Question: What is the property identification or parcel number listed?
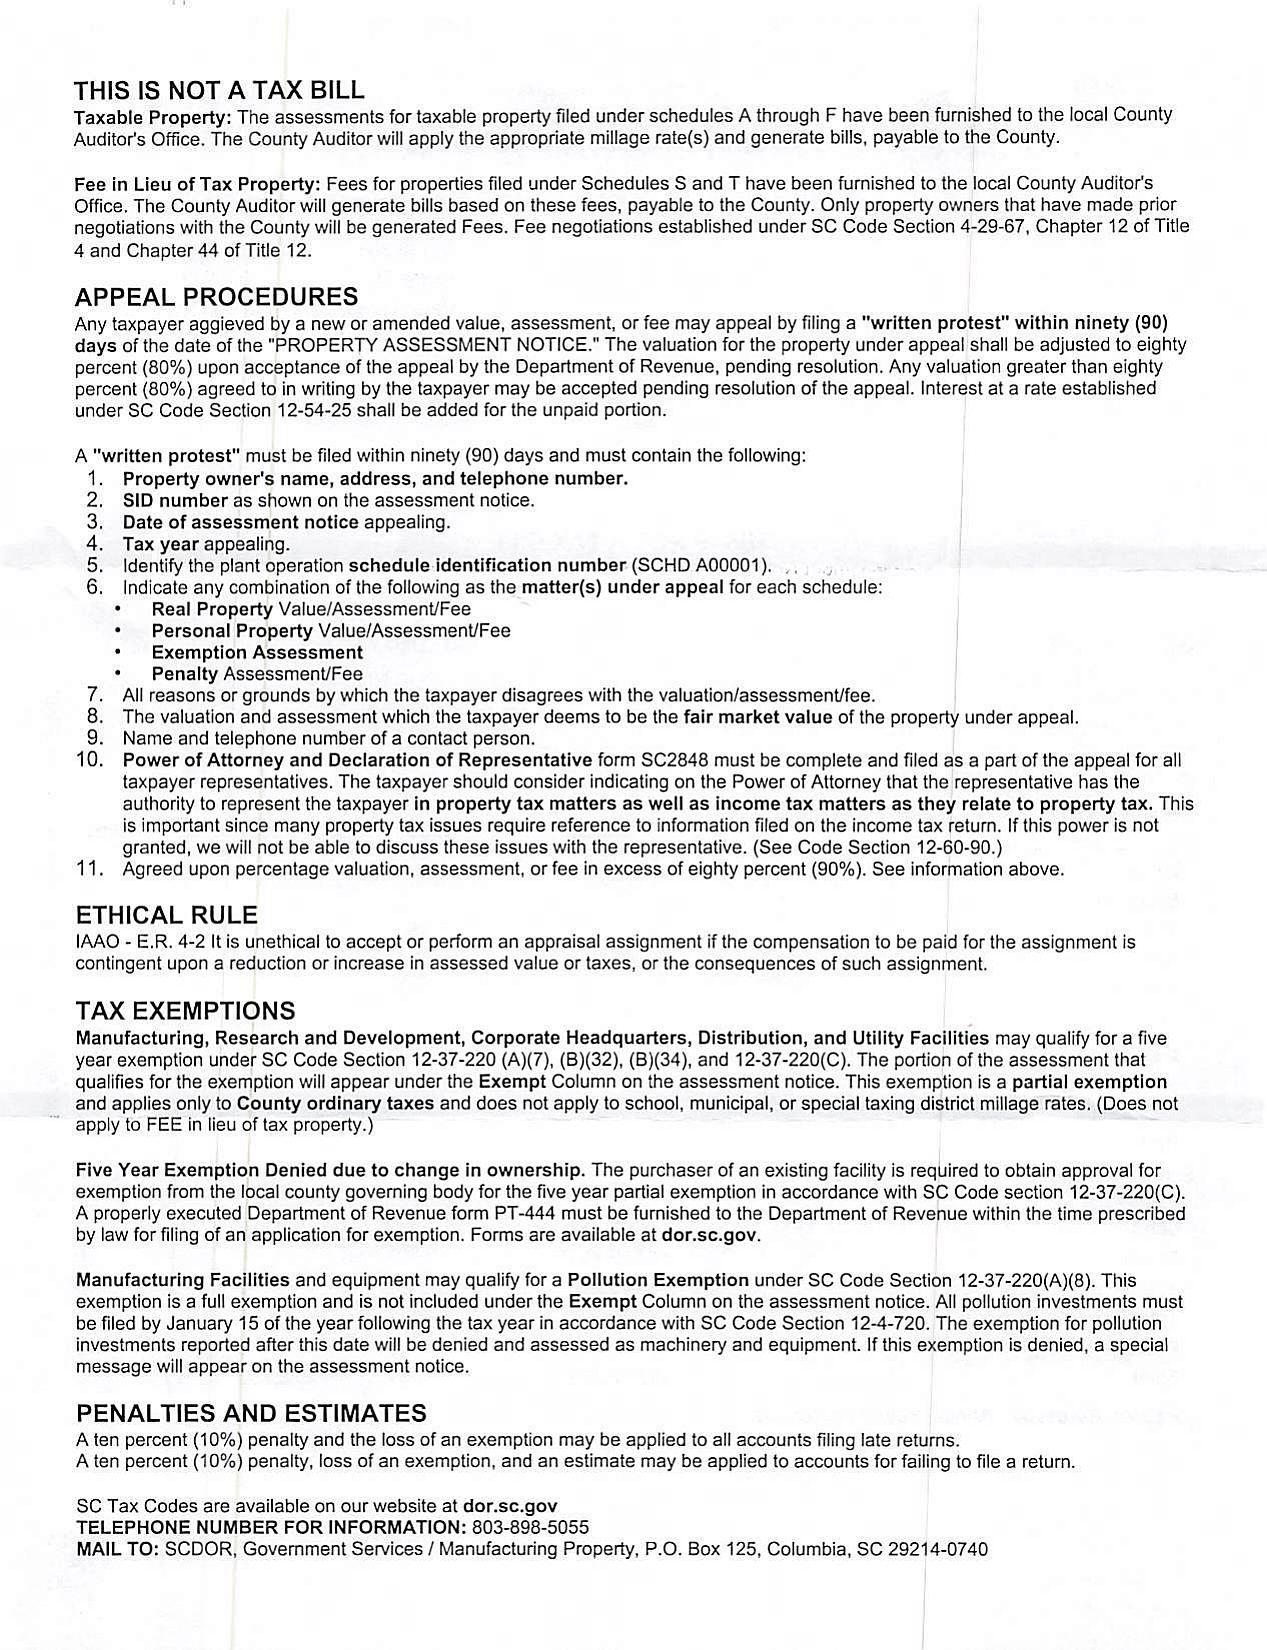
Answer: "SID number as shown on the assessment notice."